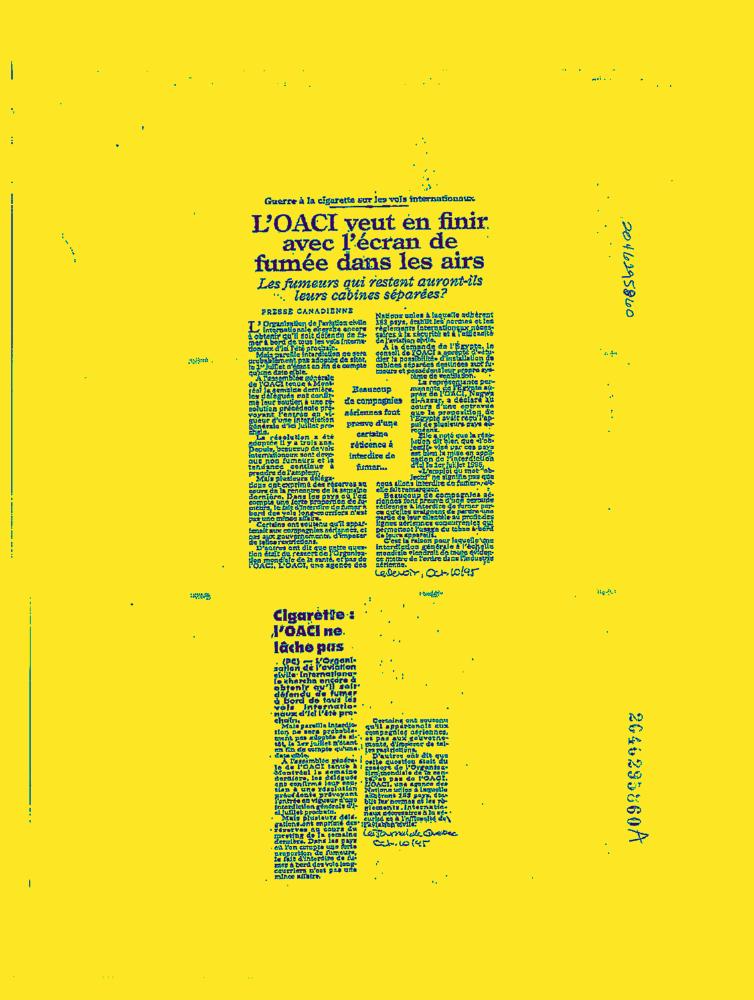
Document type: News-Article